Question: What might the diagnosis be?
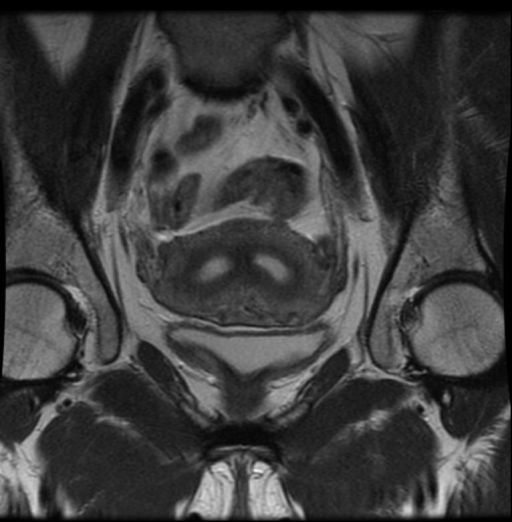
Answer: The possible diagnosis includes complete bicornuate, incomplete bicornuate, infertility.